Question: What is the name of the tenant mentioned in the document?
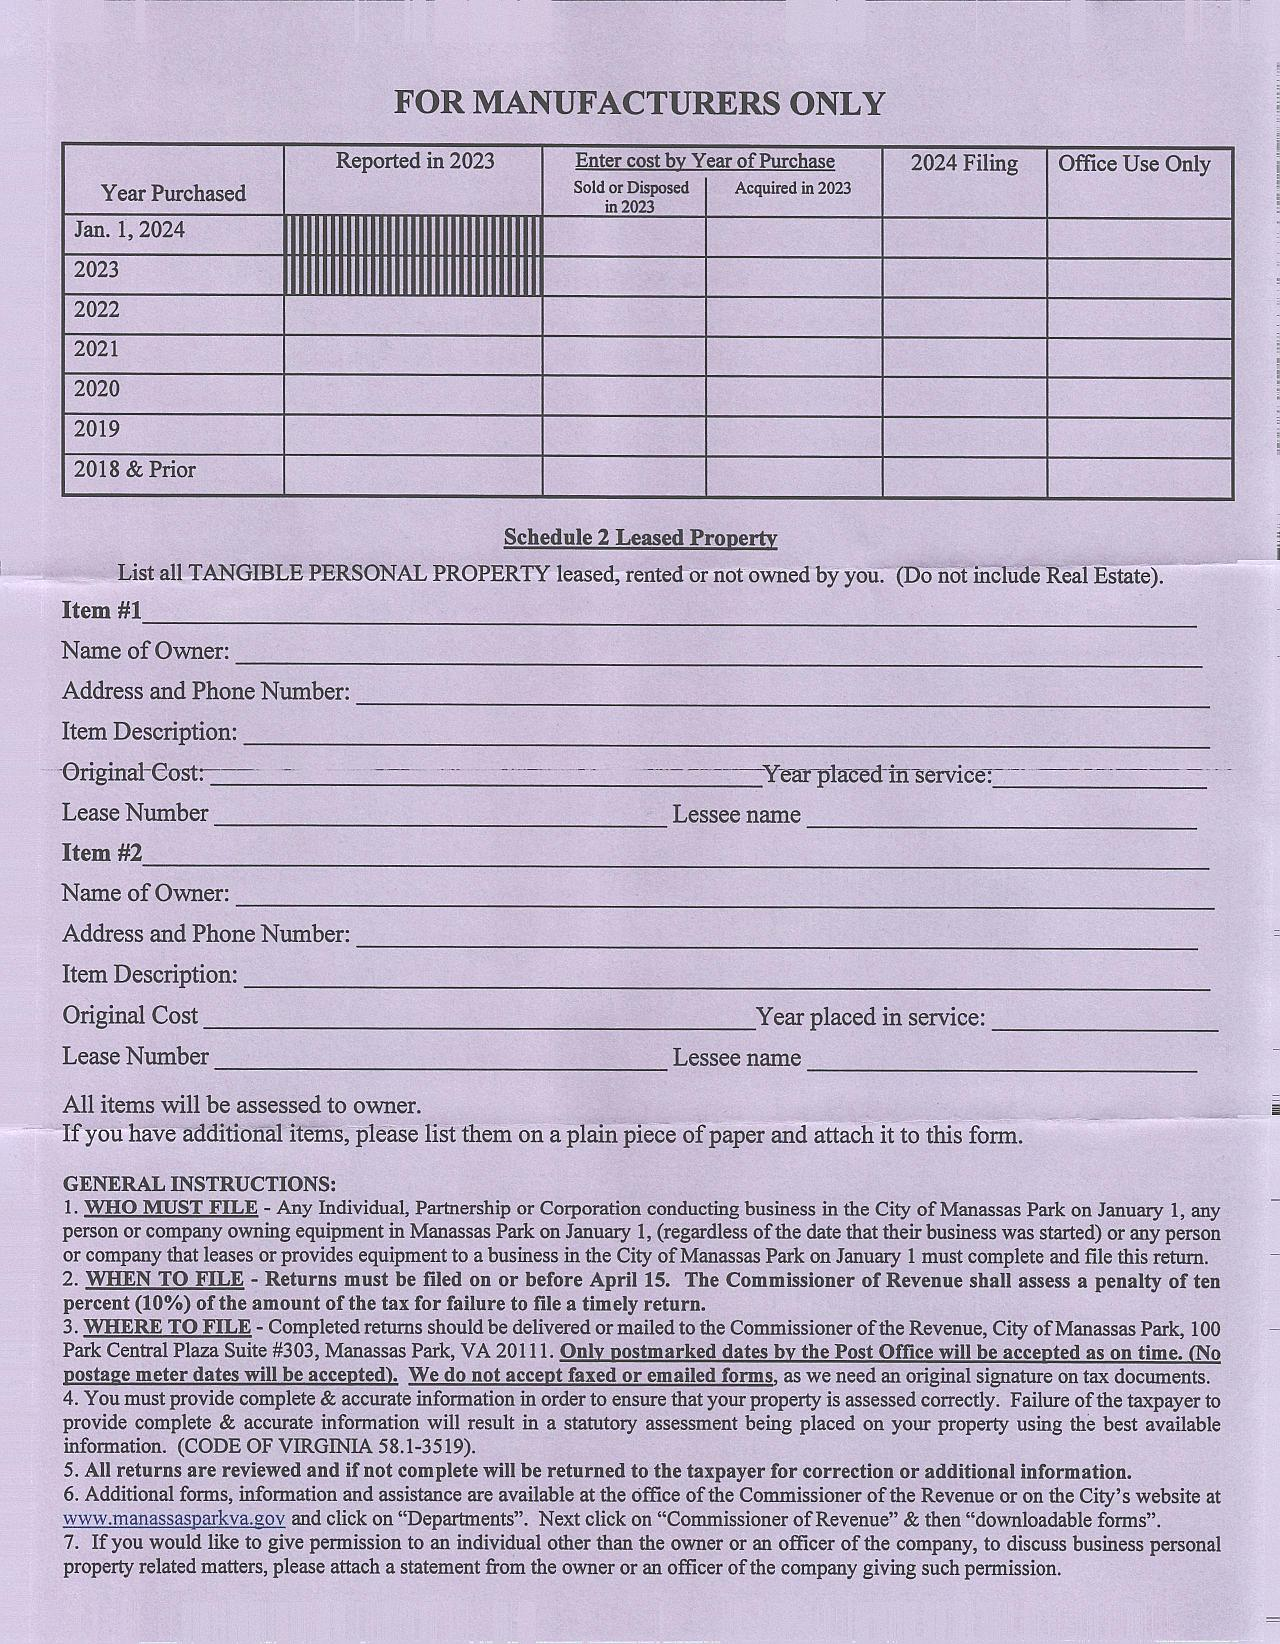
Answer: "Lessee name"